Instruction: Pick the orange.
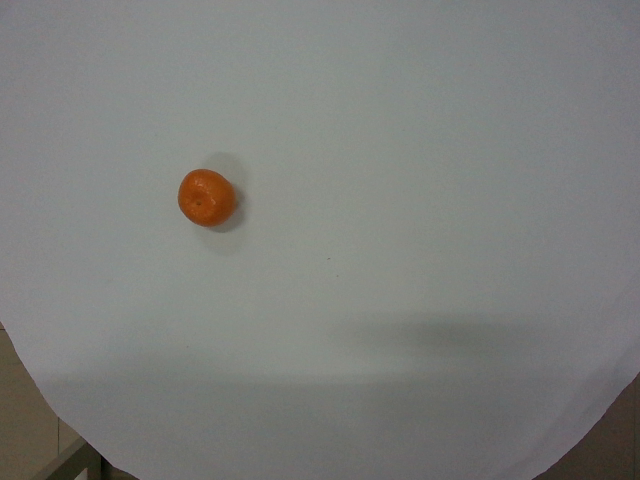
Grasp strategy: vertical